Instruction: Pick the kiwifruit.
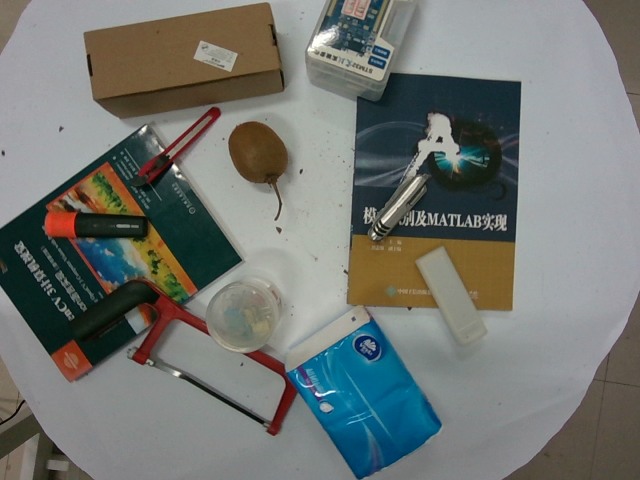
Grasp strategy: vertical